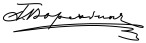
Signature of: q19614324